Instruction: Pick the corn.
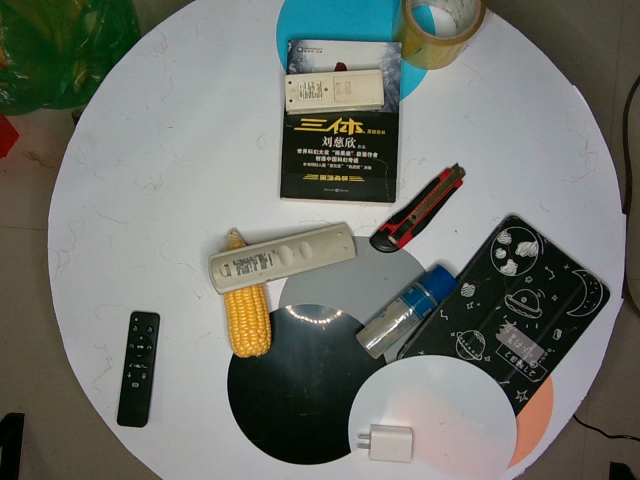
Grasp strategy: vertical